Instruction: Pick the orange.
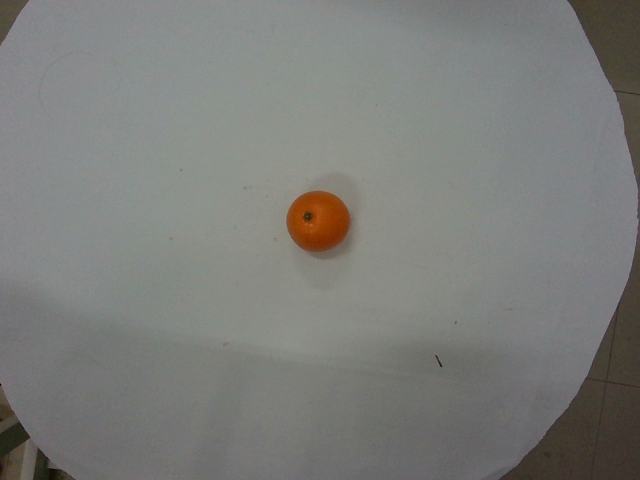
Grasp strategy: vertical